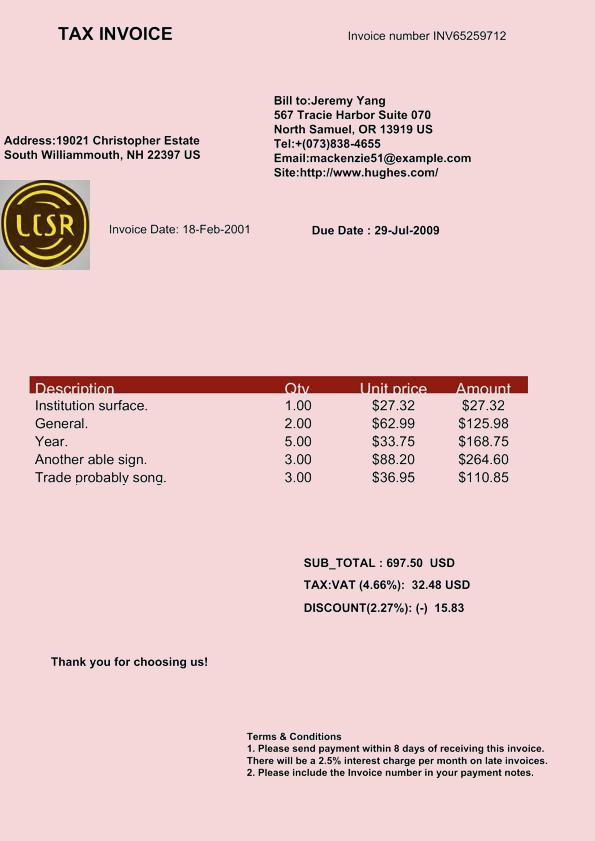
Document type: Invoice